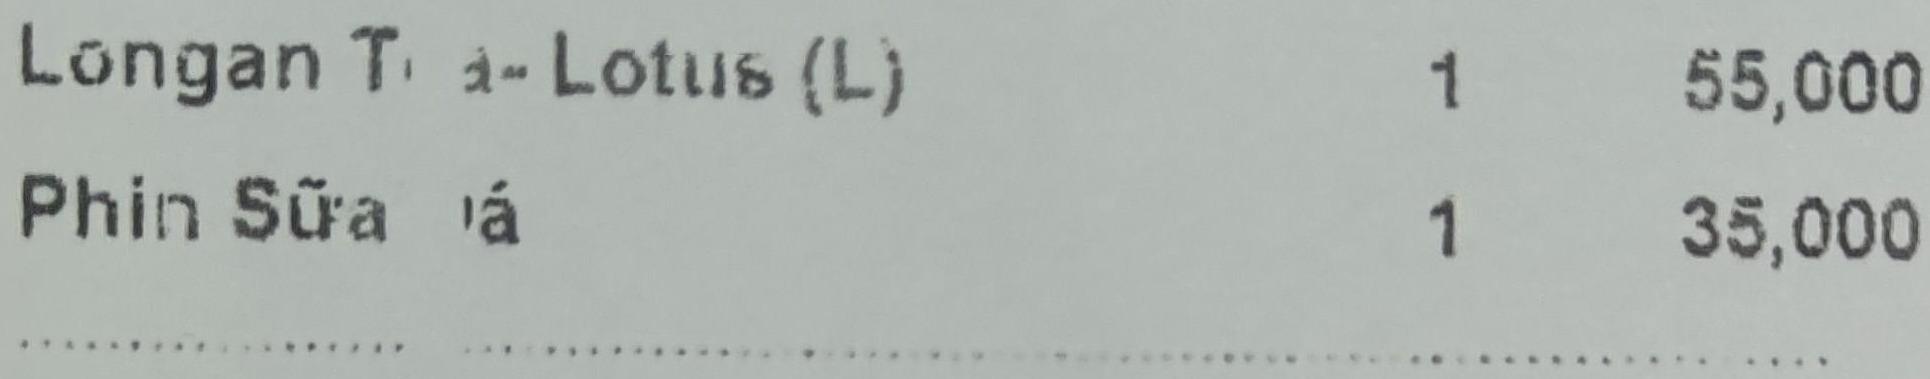
<table>
<tr>
<td>Longan Trà-Lotus (L)</td>
<td>1</td>
<td>55,000</td>
</tr>
<tr>
<td>Phin Sữa đá</td>
<td>1</td>
<td>35,000</td>
</tr>
</table>